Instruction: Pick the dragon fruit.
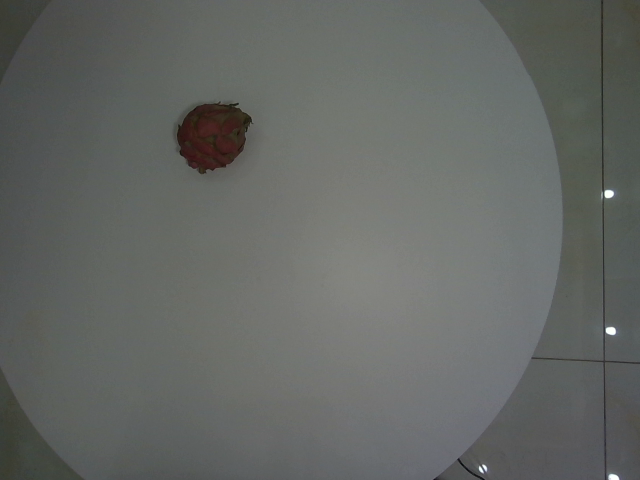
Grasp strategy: vertical